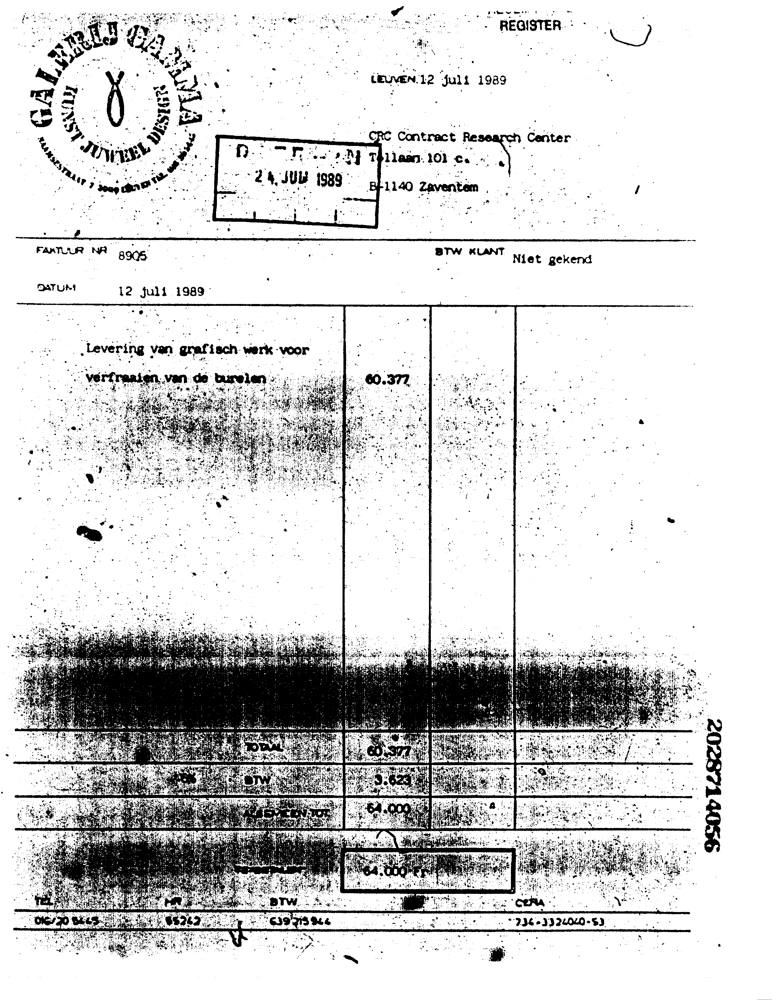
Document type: Invoice